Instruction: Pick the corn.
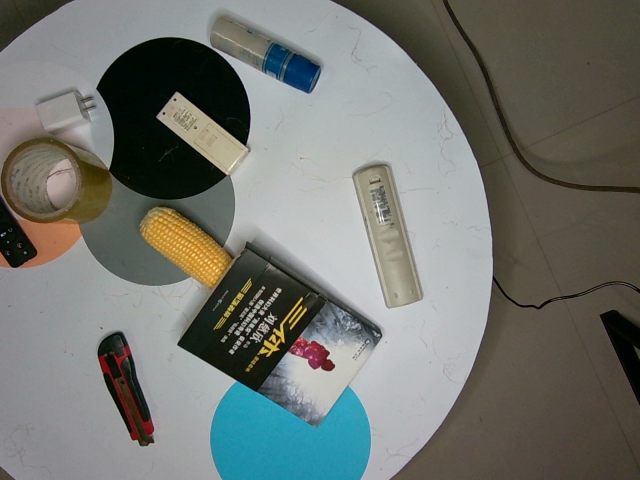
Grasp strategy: vertical